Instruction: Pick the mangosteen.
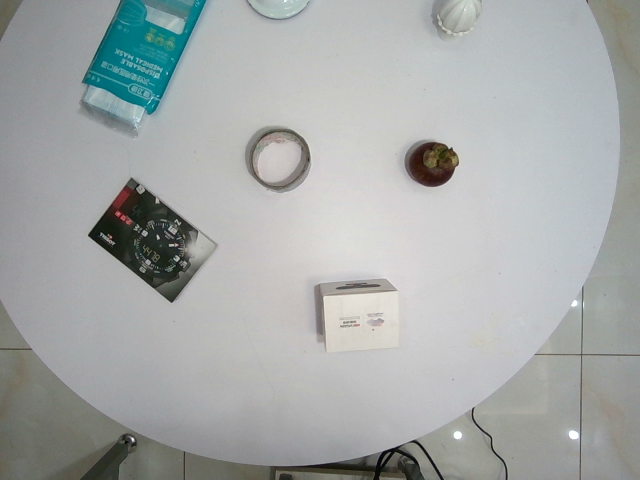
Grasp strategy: vertical